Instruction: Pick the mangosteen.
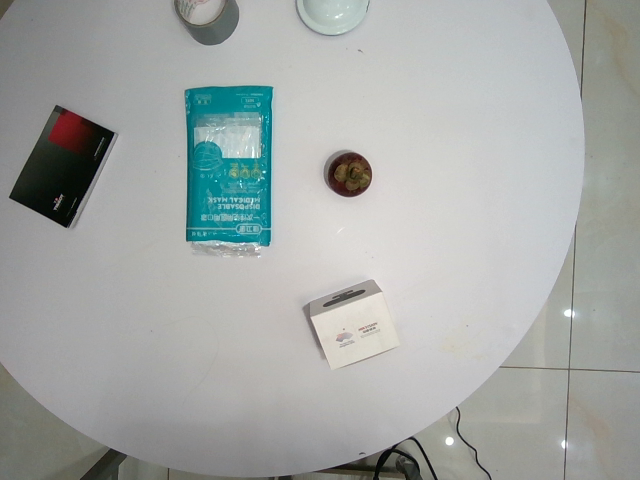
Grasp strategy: vertical